Question: What are the imaging findings?
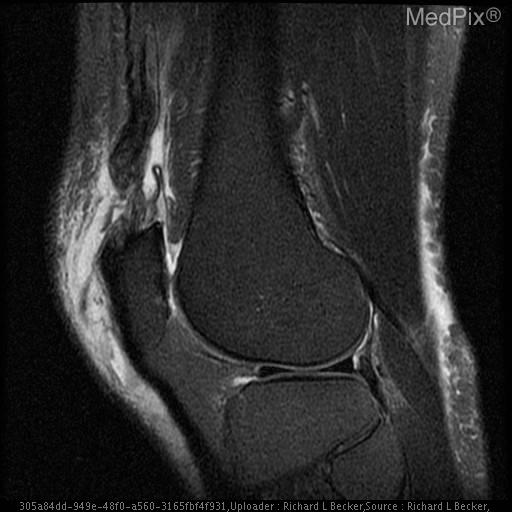
Answer: The imaging shows Xray remarkable for effusion.
MRI reveals complete quadriceps tendon discontinuity medially, with retraction.  Some intact deep fibers laterally.  Effusion and edema. Superior patellar enthesophyte.  No patella alta. Joint effusion.